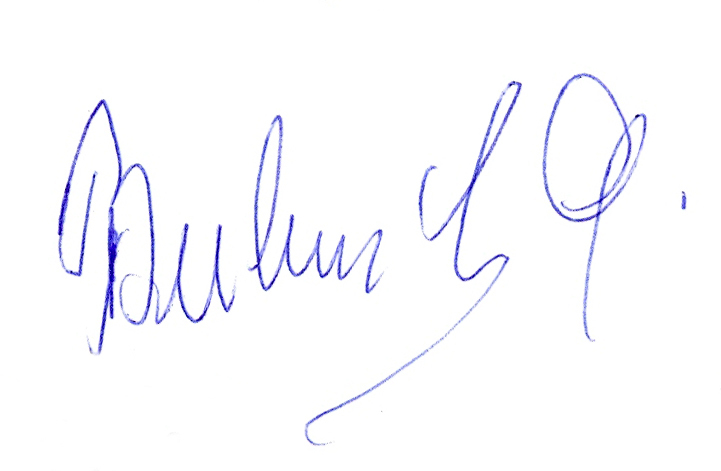
Signature of: augustin bubník